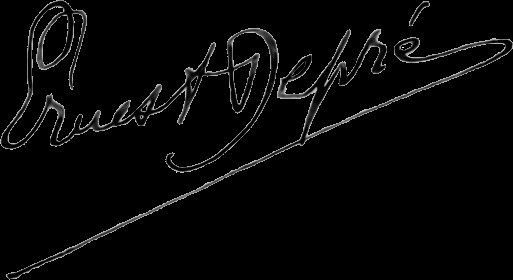
Signature of: ernest depré